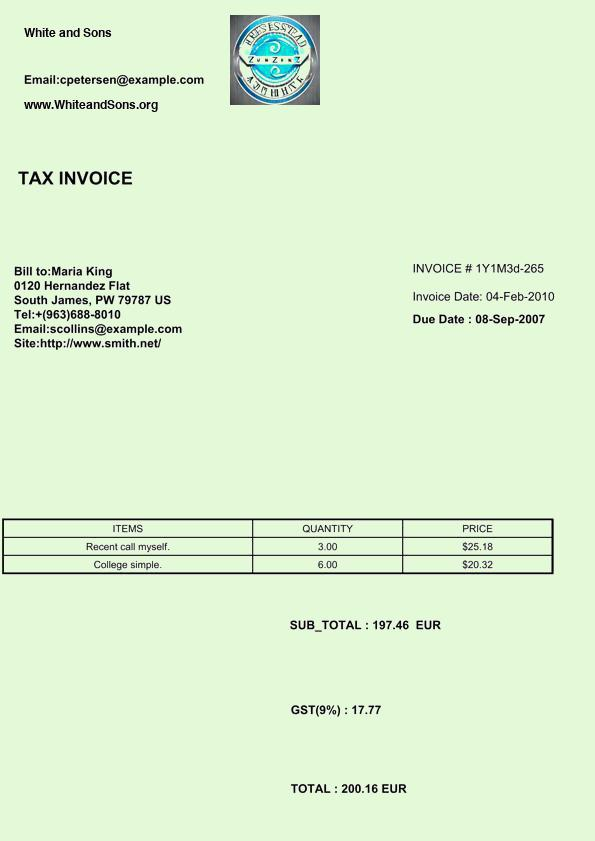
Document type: Invoice